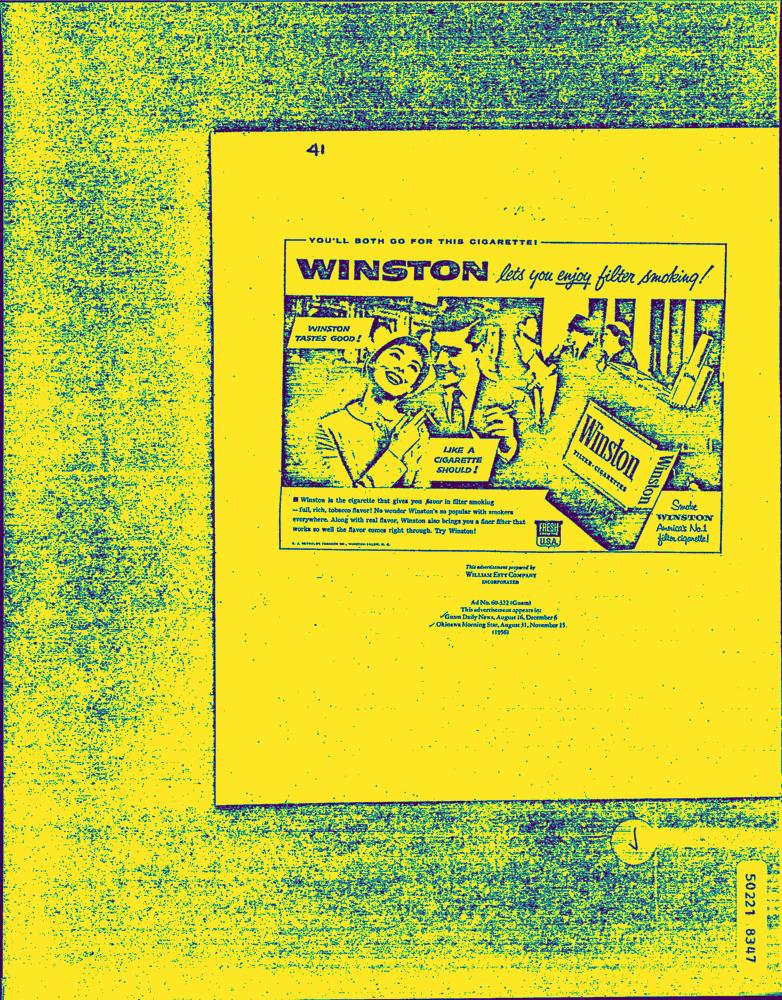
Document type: AD